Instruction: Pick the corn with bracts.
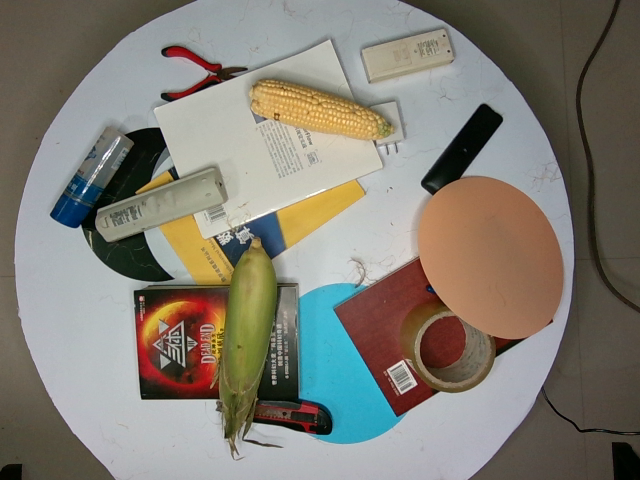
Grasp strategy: vertical